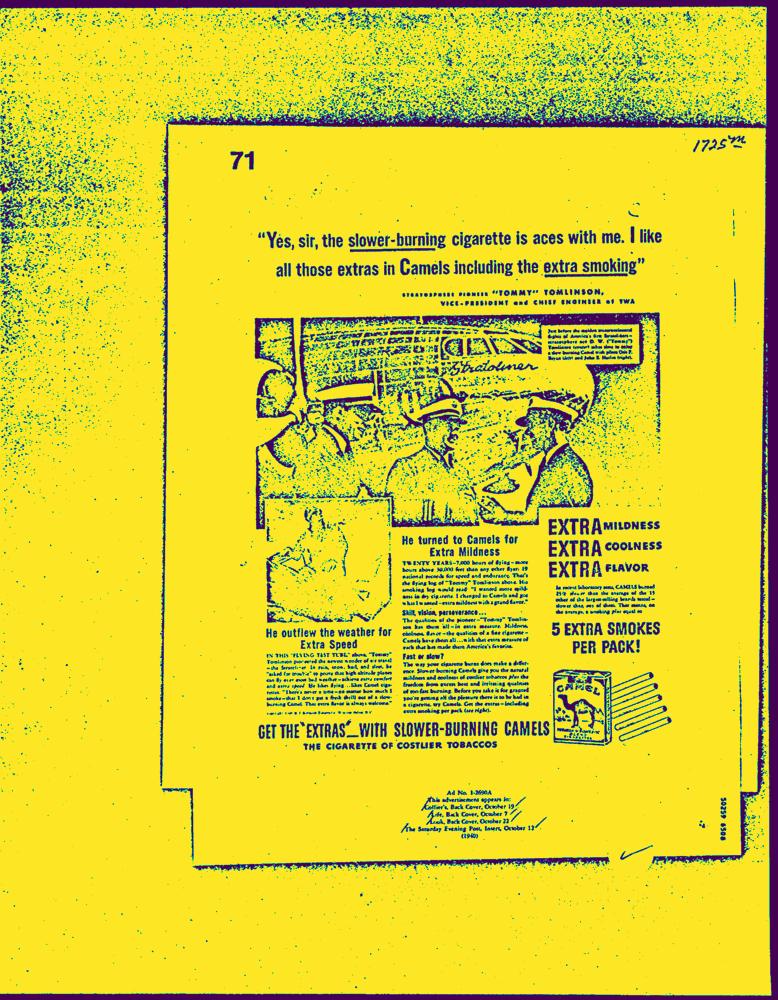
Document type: AD